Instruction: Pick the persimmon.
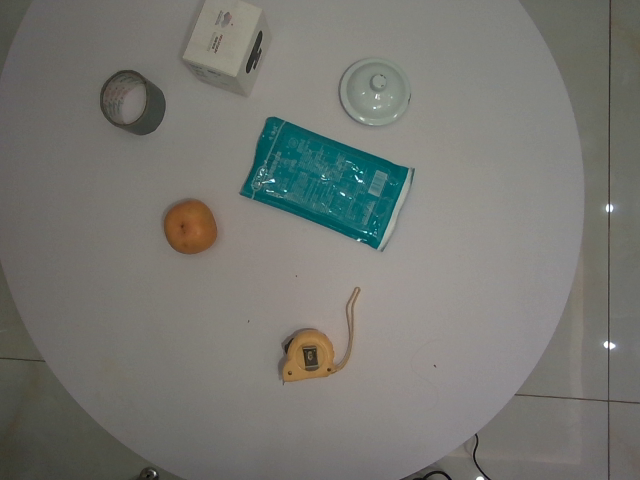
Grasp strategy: vertical